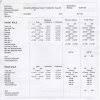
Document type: Invoice